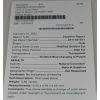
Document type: Invoice